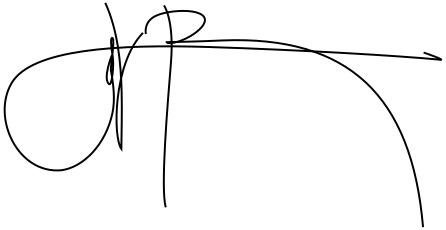
Signature of: herman van rompuy